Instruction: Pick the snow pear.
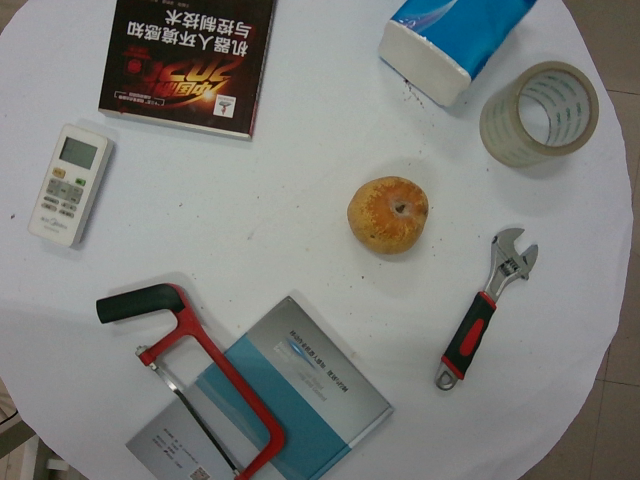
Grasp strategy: vertical